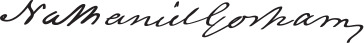
Signature of: nathaniel gorham